Question: Explain the disease:
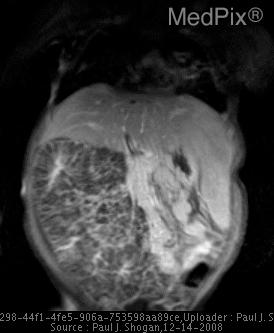
Answer: The disease is discussed as: Lesions/Condition: Autosomal Recessive Polycystic Kidney Disease

Discussion:

Autosomal recessive polycystic kidney disease (ARPKD) is a disease of tubular ectasia and fibrosis, affecting both the kidneys and liver,  presenting in infancy and childhood.  The frequency has been reported as between one in 6,000 and one in 55,000 births, and the gene responsible for ARPKD has been linked to the short arm of chromosome 6.

In the kidney, ARPKD manifests as nonobstructive collecting duct ectasia. Usually affecting both kidneys, the kidneys are enlarged, and the collecting ducts are dilated, elongated, and fibrosis develops in the renal interstitium.  Clinically, this is manifested as hypertension, diminished urinary concentrating ability, and renal insufficiency and/or failure requiring dialysis or renal transplantation.  Severe renal disease predominates in the very young infant, and may be seen in utero accompanied by oligohydramnios from decreased fetal urine production, with resultant pulmonary hypoplasia, and many infants die shortly after birth.  For those patients with mild renal involvement most will develop some degree of renal insufficiency, and some will progress to renal failure.

Liver disease is inevitably found in patients with ARPKD, with variable severity, involving the bile ducts and portal tracts.  The bile ducts are abnormally formed, increased in number, and dilated, and the portal tracts are enlarged and fibrotic. This pattern is known as congenital hepatic fibrosis, and is always present in ARPKD, although is not by itself diagnostic of the disease.  Generally, the liver is not enlarged, the hepatic parenchyma is normal, and there is normal hepatocellular function.  The hepatic involvement is progressive, with patients commonly presenting between the ages of 5 and 13 years with resultant portal hypertension, splenomegaly, varices, and gastroesophageal hemorrhage. Interestingly, when the bile ducts are macroscopically dilated, ARPKD in the liver may be indistinguishable from Caroli disease.  Further complications include ascending cholangitis, secondary to entry of nonsterile gastrointestinal contents into the dilated intrahepatic bile ducts.

Disease manifestations and clinical presentations vary considerably, and ARPKD is viewed as a spectrum of kidney and liver disease, with renal and hepatic disease inversely proportional to each other in individual patients.  Children with severe kidney disease have mild congenital hepatic fibrosis, and patients with minimal renal disease, may have no renal functional impairment, but rather progressive hepatic fibrosis leading to the development of portal hypertension.

Pathogenesis of Renal Involvement:

Renal cysts develop from epithelial proliferation along the collecting duct of the nephron.  Symmetric and circumferential epithelial proliferation results in tubular lengthening and fusiform dilatation of the collecting duct.  The result is that the function of the epithelium changes from resorptive to secretory.

Pathologic Features:

There are numerous dilated and elongated tubular structures, radially oriented relative to the renal hilum.  Obstruction is not the underlying cause of dilatation; the ‘cysts’ represent dilation and hyperplasia of the interstitial portions of the urteric bud branches that form the collecting ducts.  The kidneys are symmetrically enlarged with a preserved reniform shape, with multiple, tiny cystic spaces throughout.  The elongated, dilated collecting ducts extend from the medulla to the cortex, blurring the corticomedullary junction.

Sonography:

As the spectrum of renal involvement varies, so do the sonographic manifestations of ARPKD.  Neonates and infants with moderate to severe renal disease may demonstrate kidneys that are smoothly enlarged and diffusely echogenic, which is the result of the many interfaces between the radially arrayed dilated ducts and the ultrasound beam.  The degree of enlargement is directly proportional to the number of dilated ducts.  Additionally, numerous, 1-2 mm cystic appearing structures may be identified throughout the cortex and medulla, causing loss of the corticomedullary differentiation.  Occasionally, compressed cortex may be identified at the periphery of the kidney as a hypoechoic thin rim of parenchyma.  Macrocysts may also be evident, becoming larger and more numerous over time.  The bladder is usually small.

Those children who present secondary to portal hypertension have milder renal involvement with normal, or near normal renal function.  The kidneys may appear normal at US, or appear enlarged, echogenic, and have cysts of varying size.  Older children who have progressed to renal fibrosis and demonstrate multiple macrocysts may have sonographic findings that mimic the appearance of autosomal dominant polycystic kidney disease, blurring the diagnosis of ARPKD.

Sonographic findings of the hepatobiliary manifestations of ARPKD are also variable.  The liver displays patchy or diffusely increased echogenicity of the portal tracts, representing periportal fibrosis.  The intrahepatic biliary tree may appear normal, or conversely numerous, dilated intrahepatic biliary ducts may be identified.  As patients develop severe portal hypertension, enlarged splenic and portal veins may be demonstrated, and the liver and spleen may become enlarged.  Sonographic evaluation of the portal and splenic veins for direction of flow may assess the progression of portal hypertension.

Treatment:

Treatment for ARPKD consists of symptomatic management of the sequelae of the disease, such as the control of systemic hypertension with appropriate medication.  Renal failure is treated with dialysis or renal transplantation.  Treatment of the hepatobiliary manifestations of ARPKD consist primarily of controlling variceal bleeding.  Ascending cholangitis is also a possible complication, and prompt management is important.